Question: What is the suspected problem?
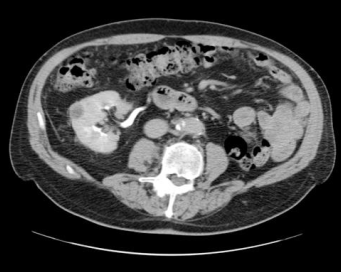
Answer: The findings suggest There is a lobular contour to the single right kidney with separate collecting systems which fuse proximally with congenital megaureter present distally.. Note lobular contour to the single right kidney with separate collecting systems which fuse proximally with congenital megaureter present distally.. The patient might have a history of 72 Y/O MALE with hematuria..